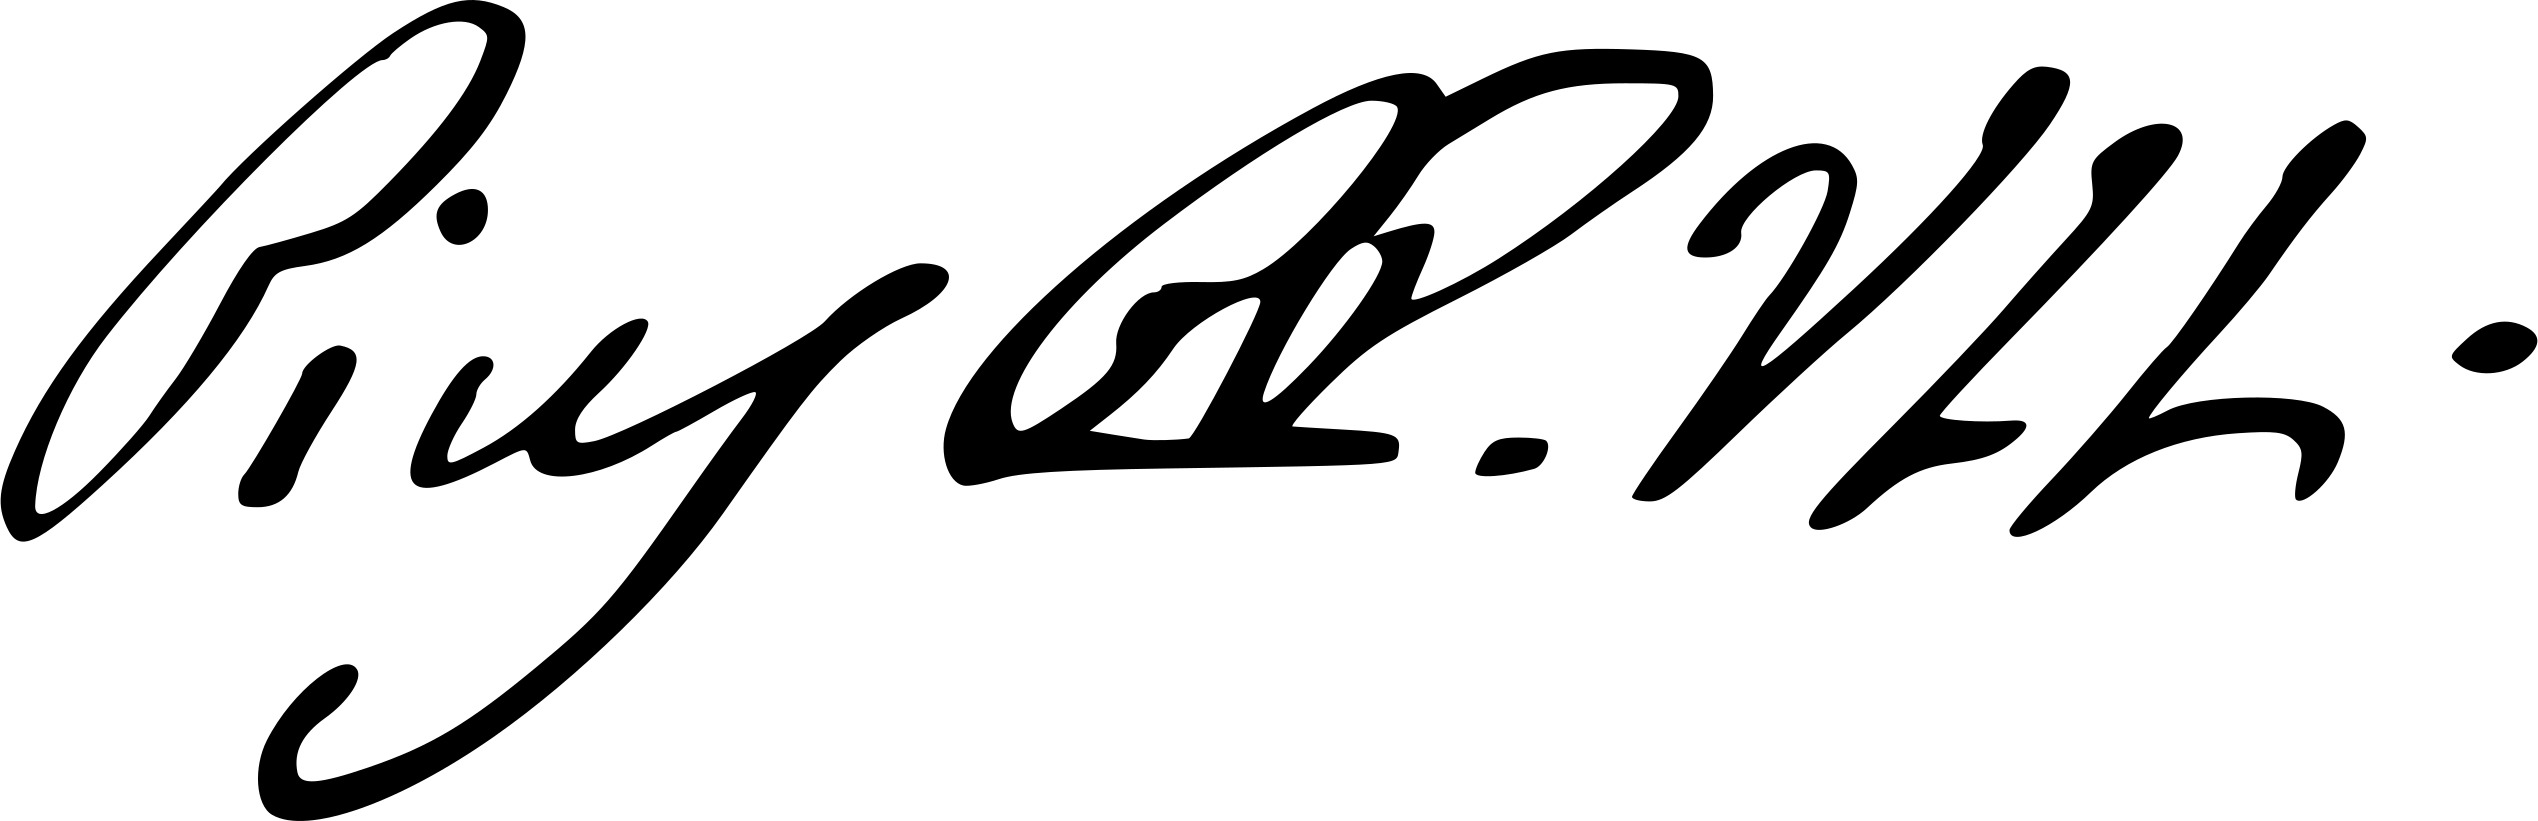
Signature of: pius vii